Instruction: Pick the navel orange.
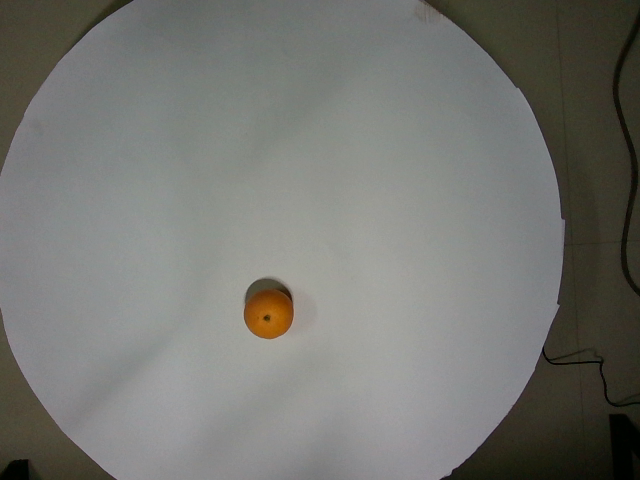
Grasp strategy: vertical